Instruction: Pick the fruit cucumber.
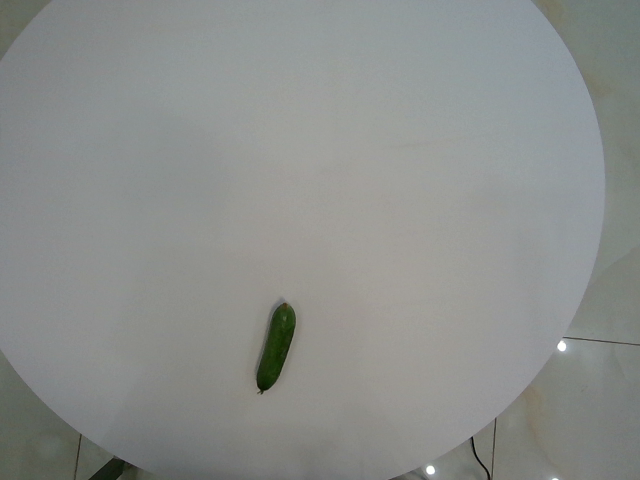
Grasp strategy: vertical